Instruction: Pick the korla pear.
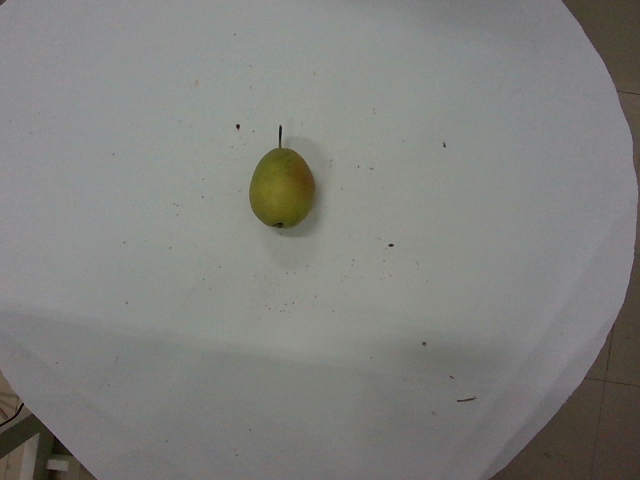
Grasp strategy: vertical